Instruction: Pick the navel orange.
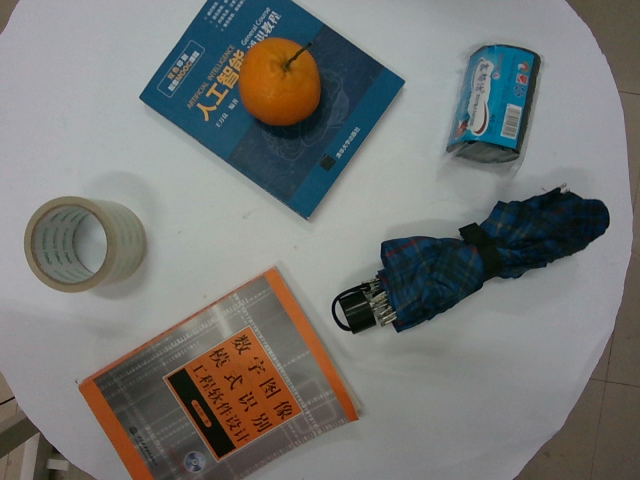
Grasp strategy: vertical